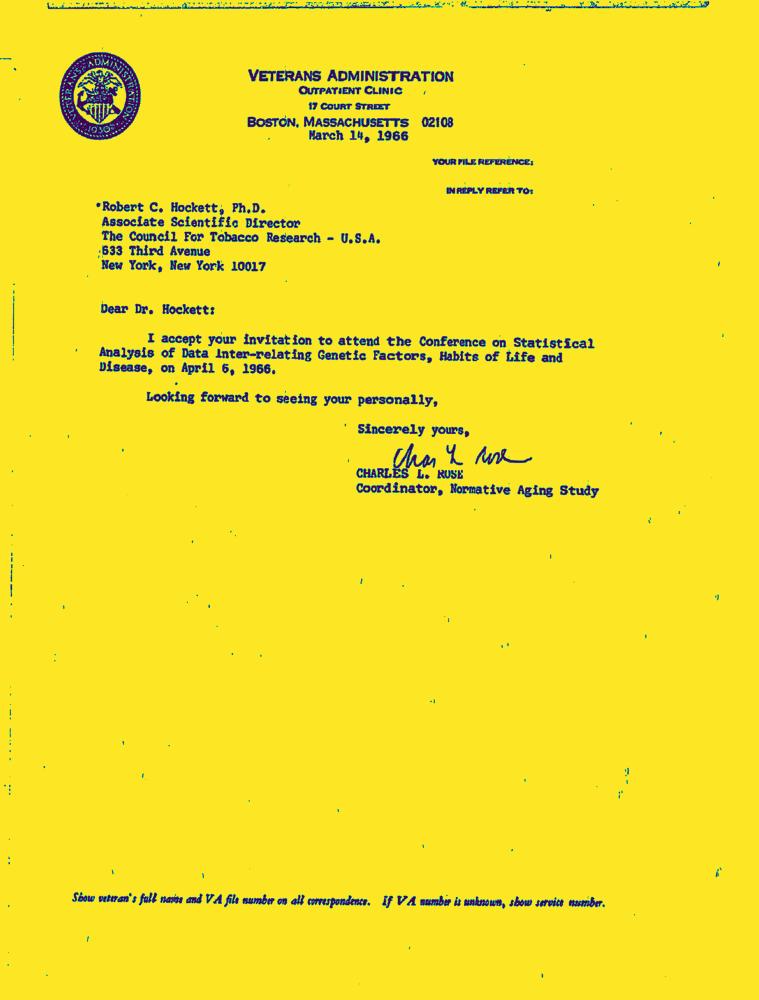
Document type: Letter-Doc